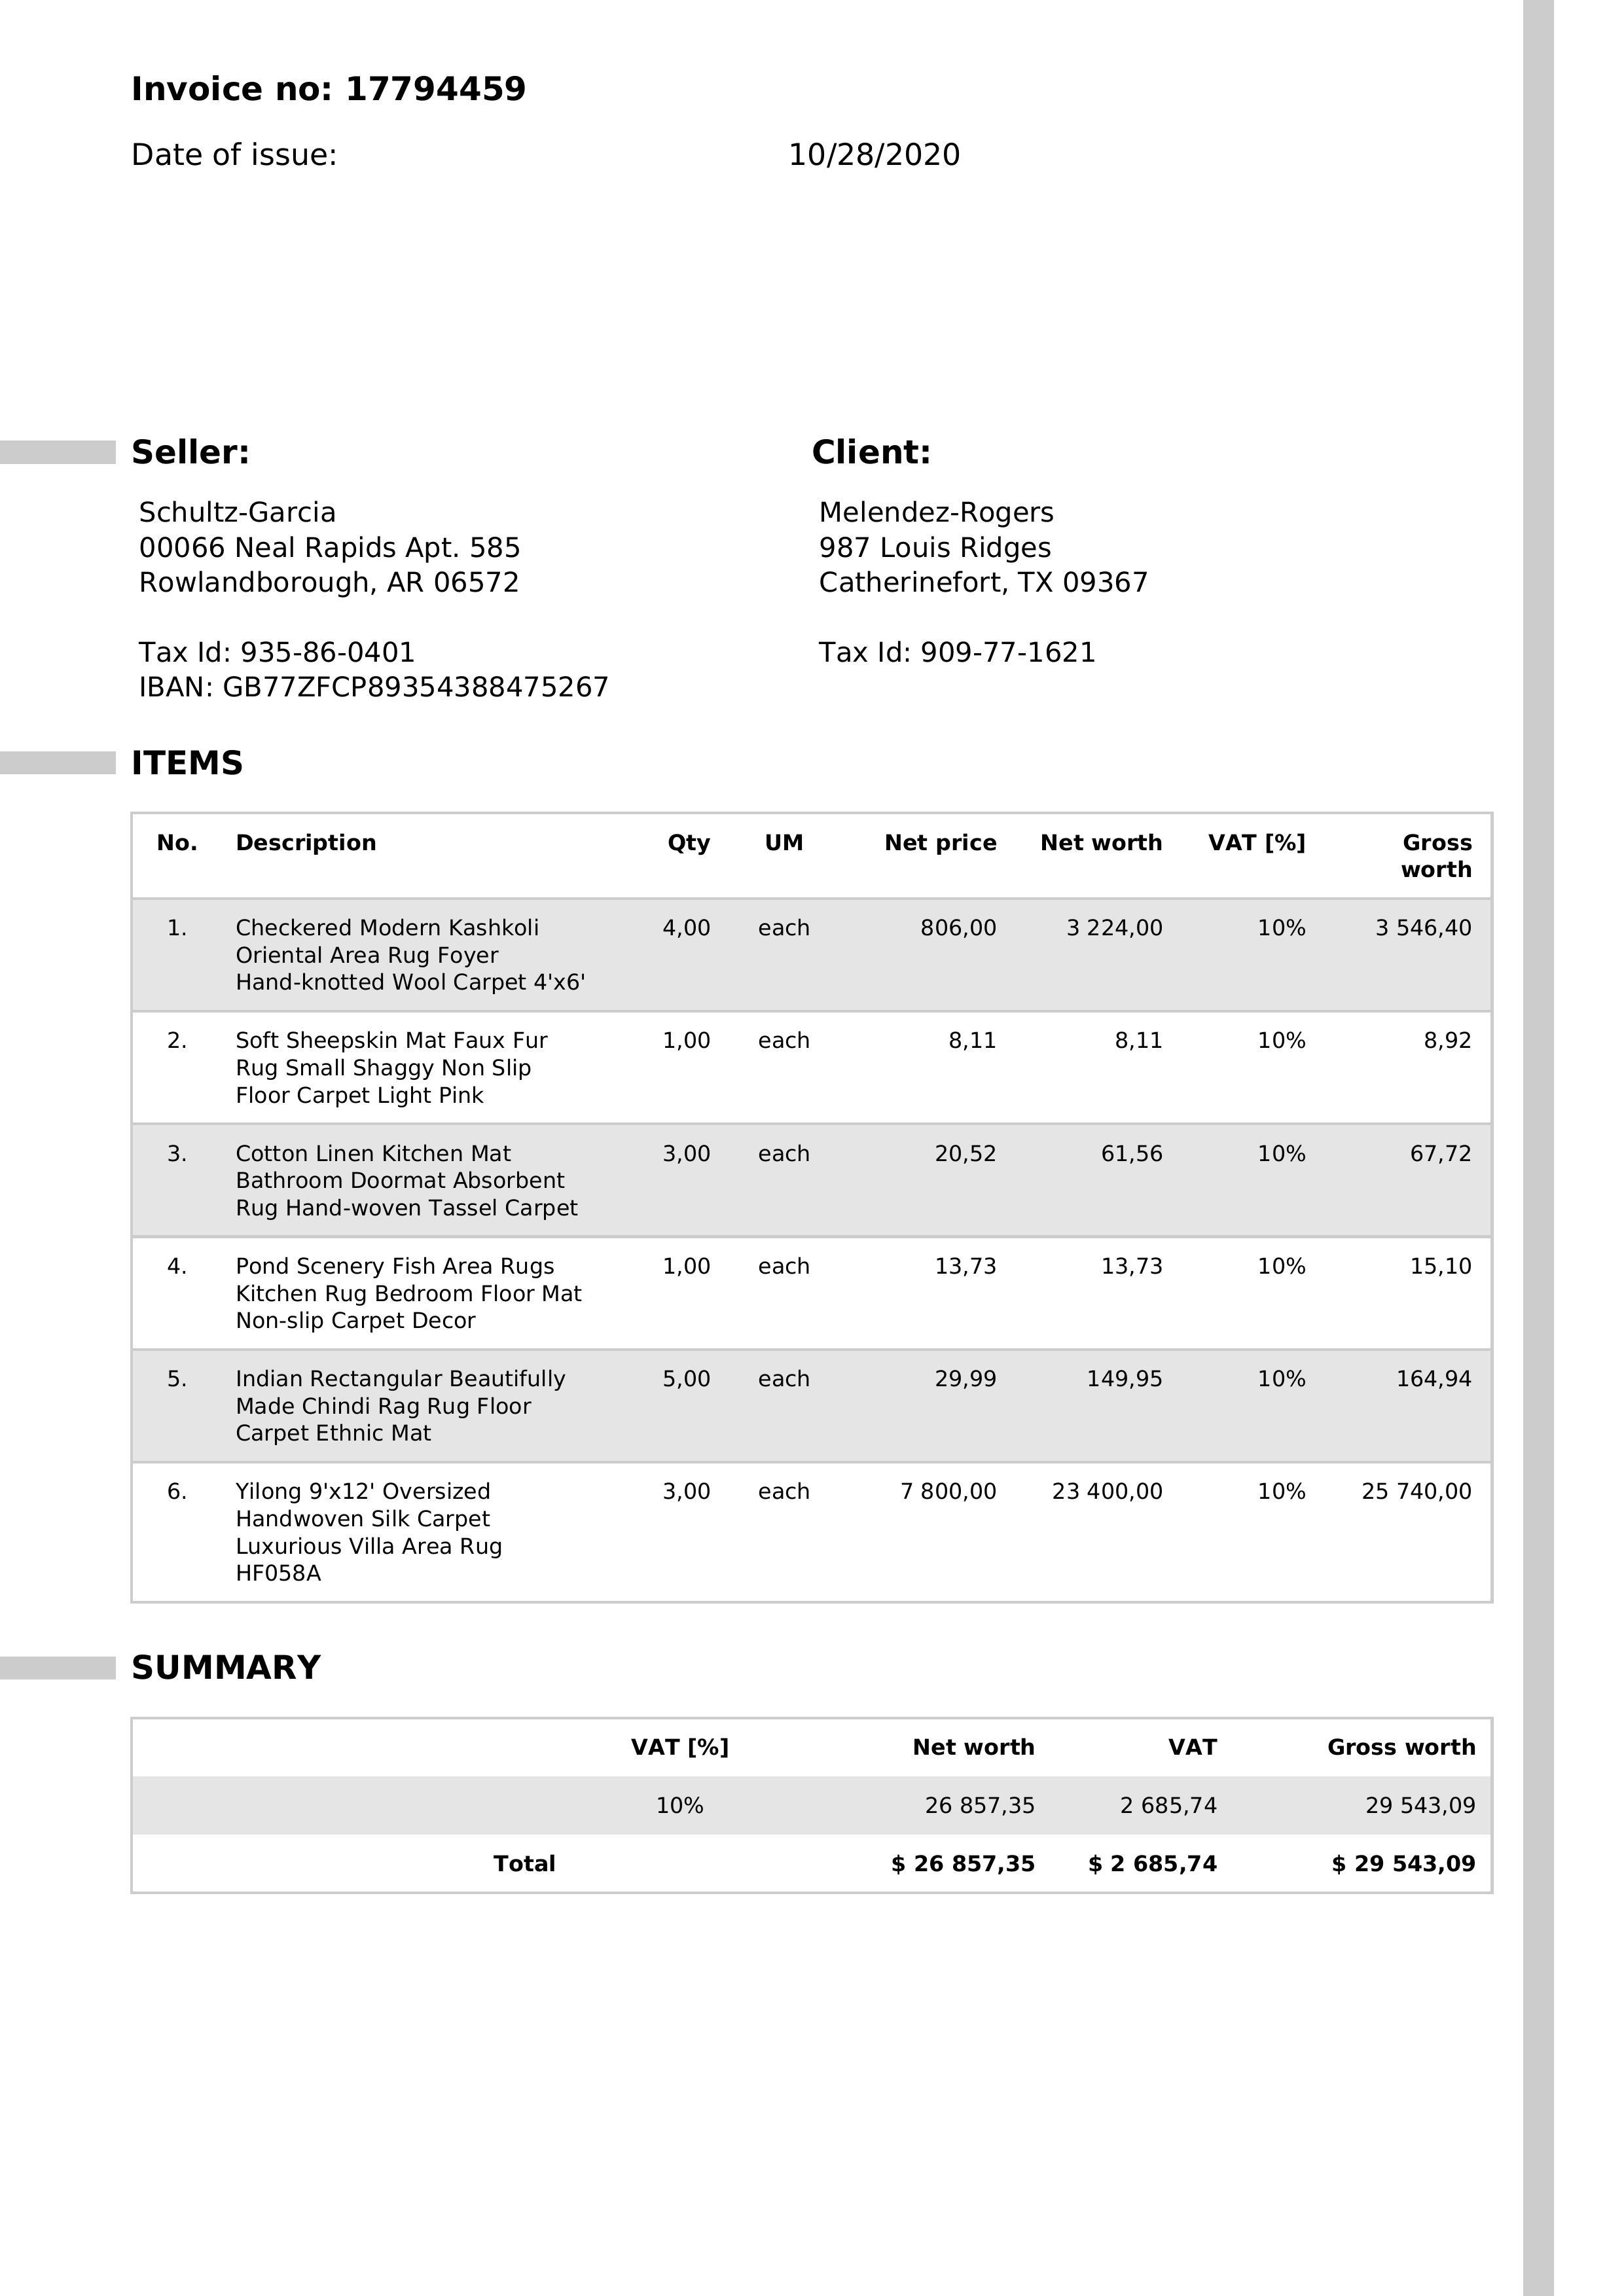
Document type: Invoice